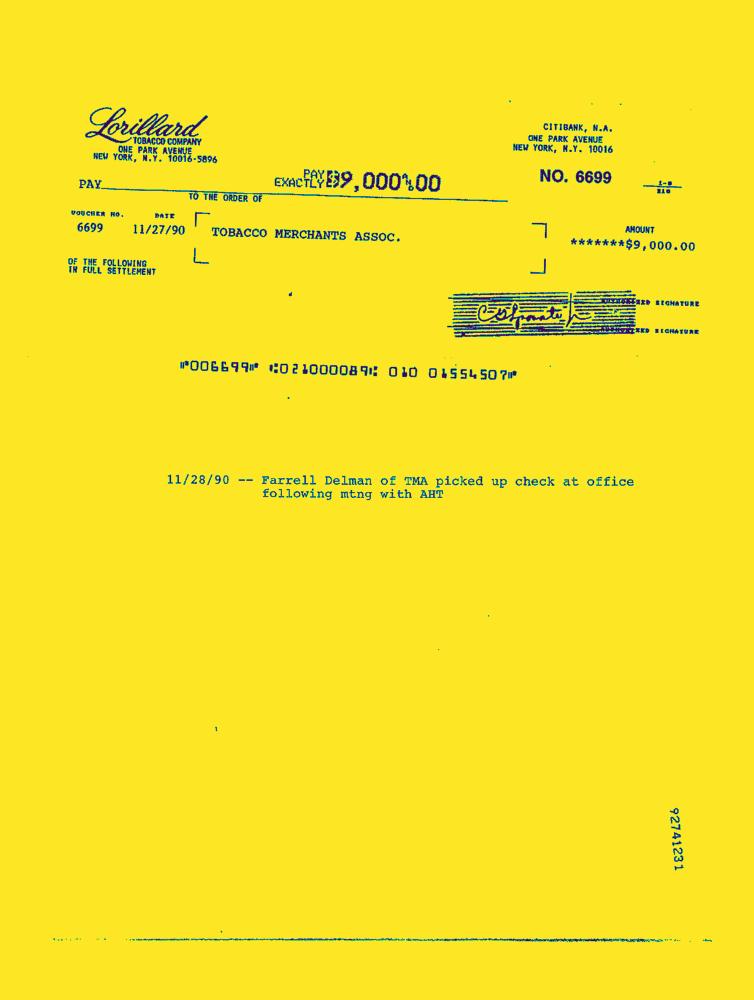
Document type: Invoice-Doc